Question: What is the address or location of the property listed in the document?
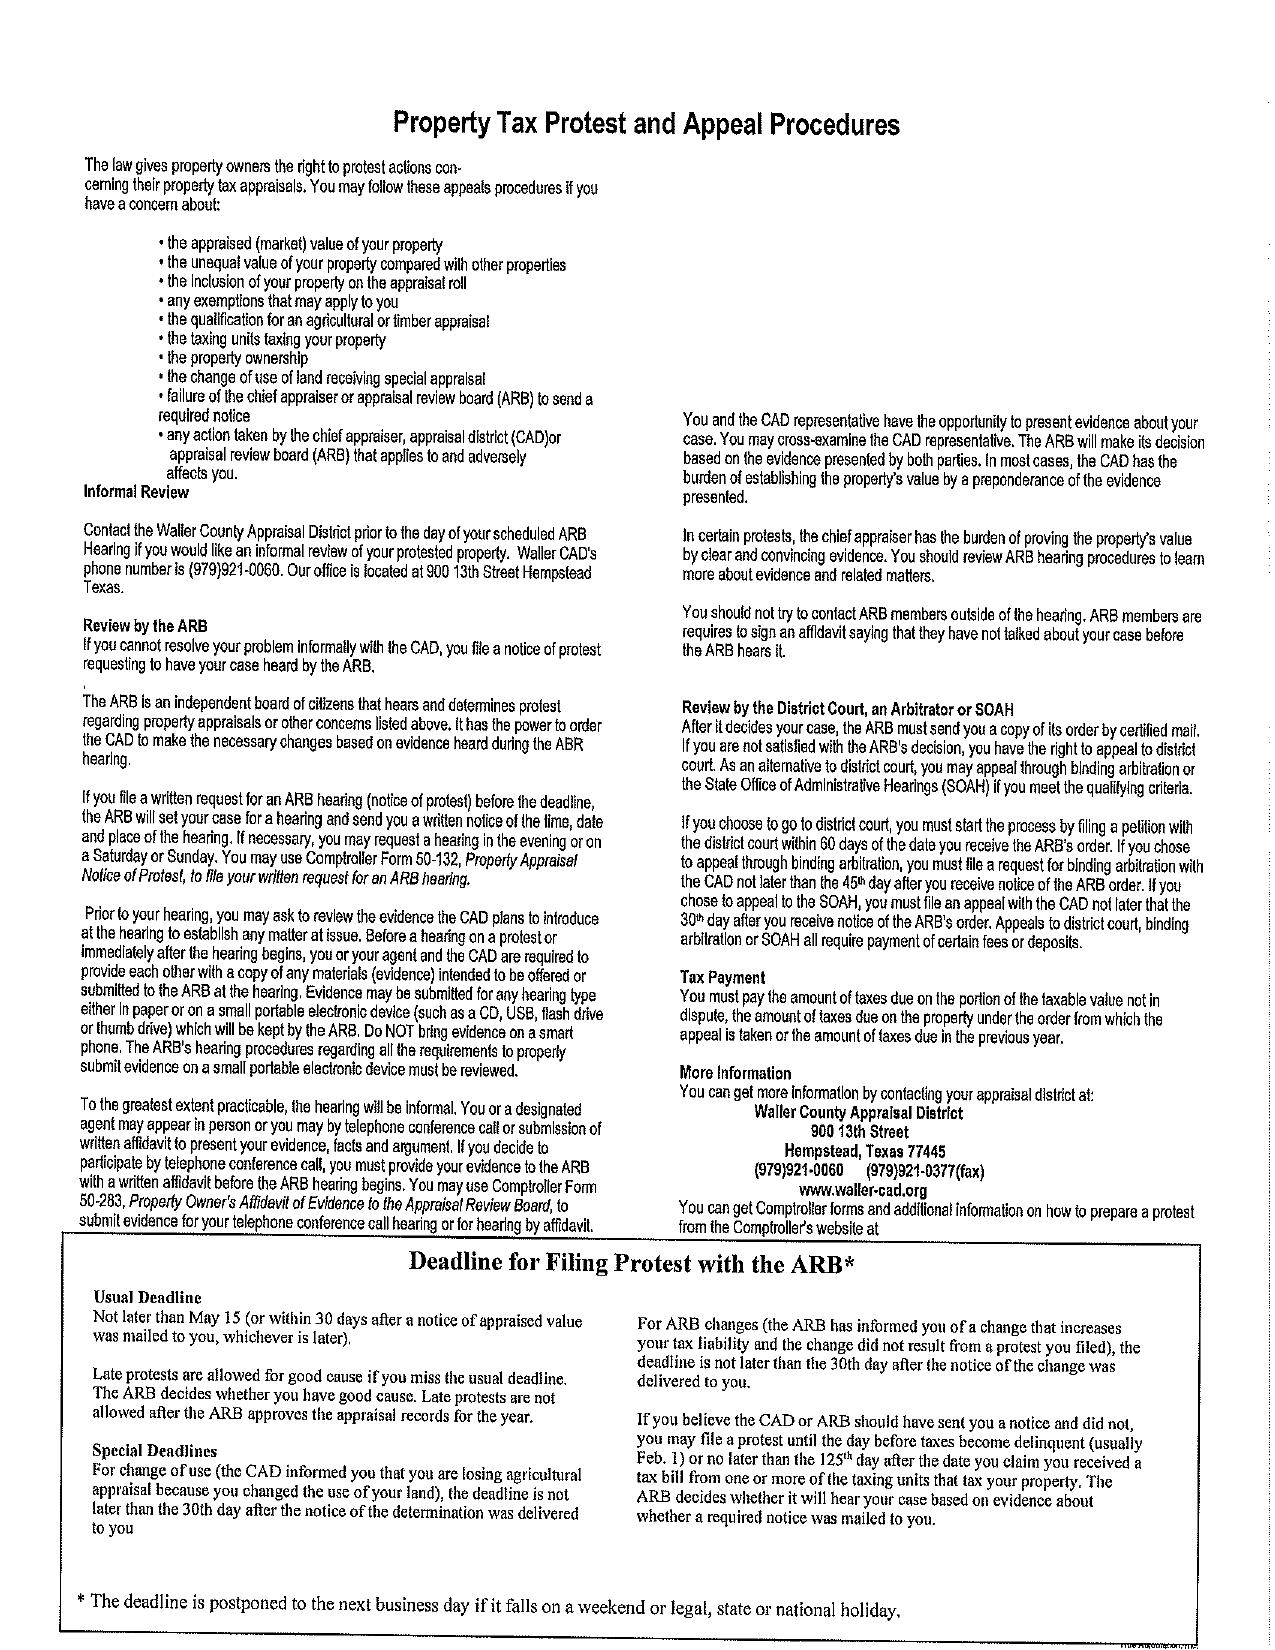
Answer: "900 13th Street Hempstead Texas"